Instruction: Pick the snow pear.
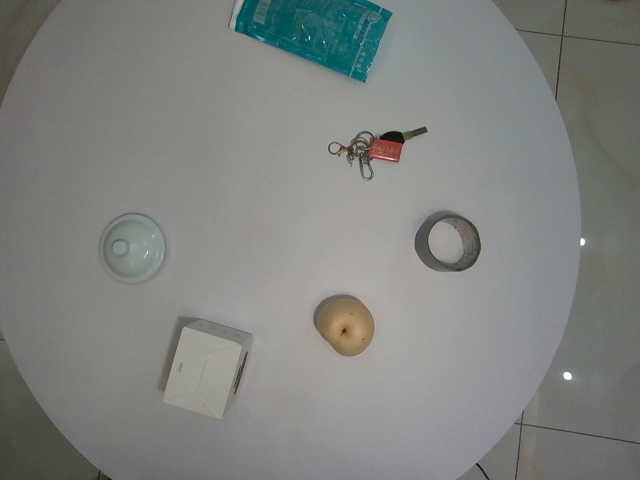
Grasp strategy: vertical